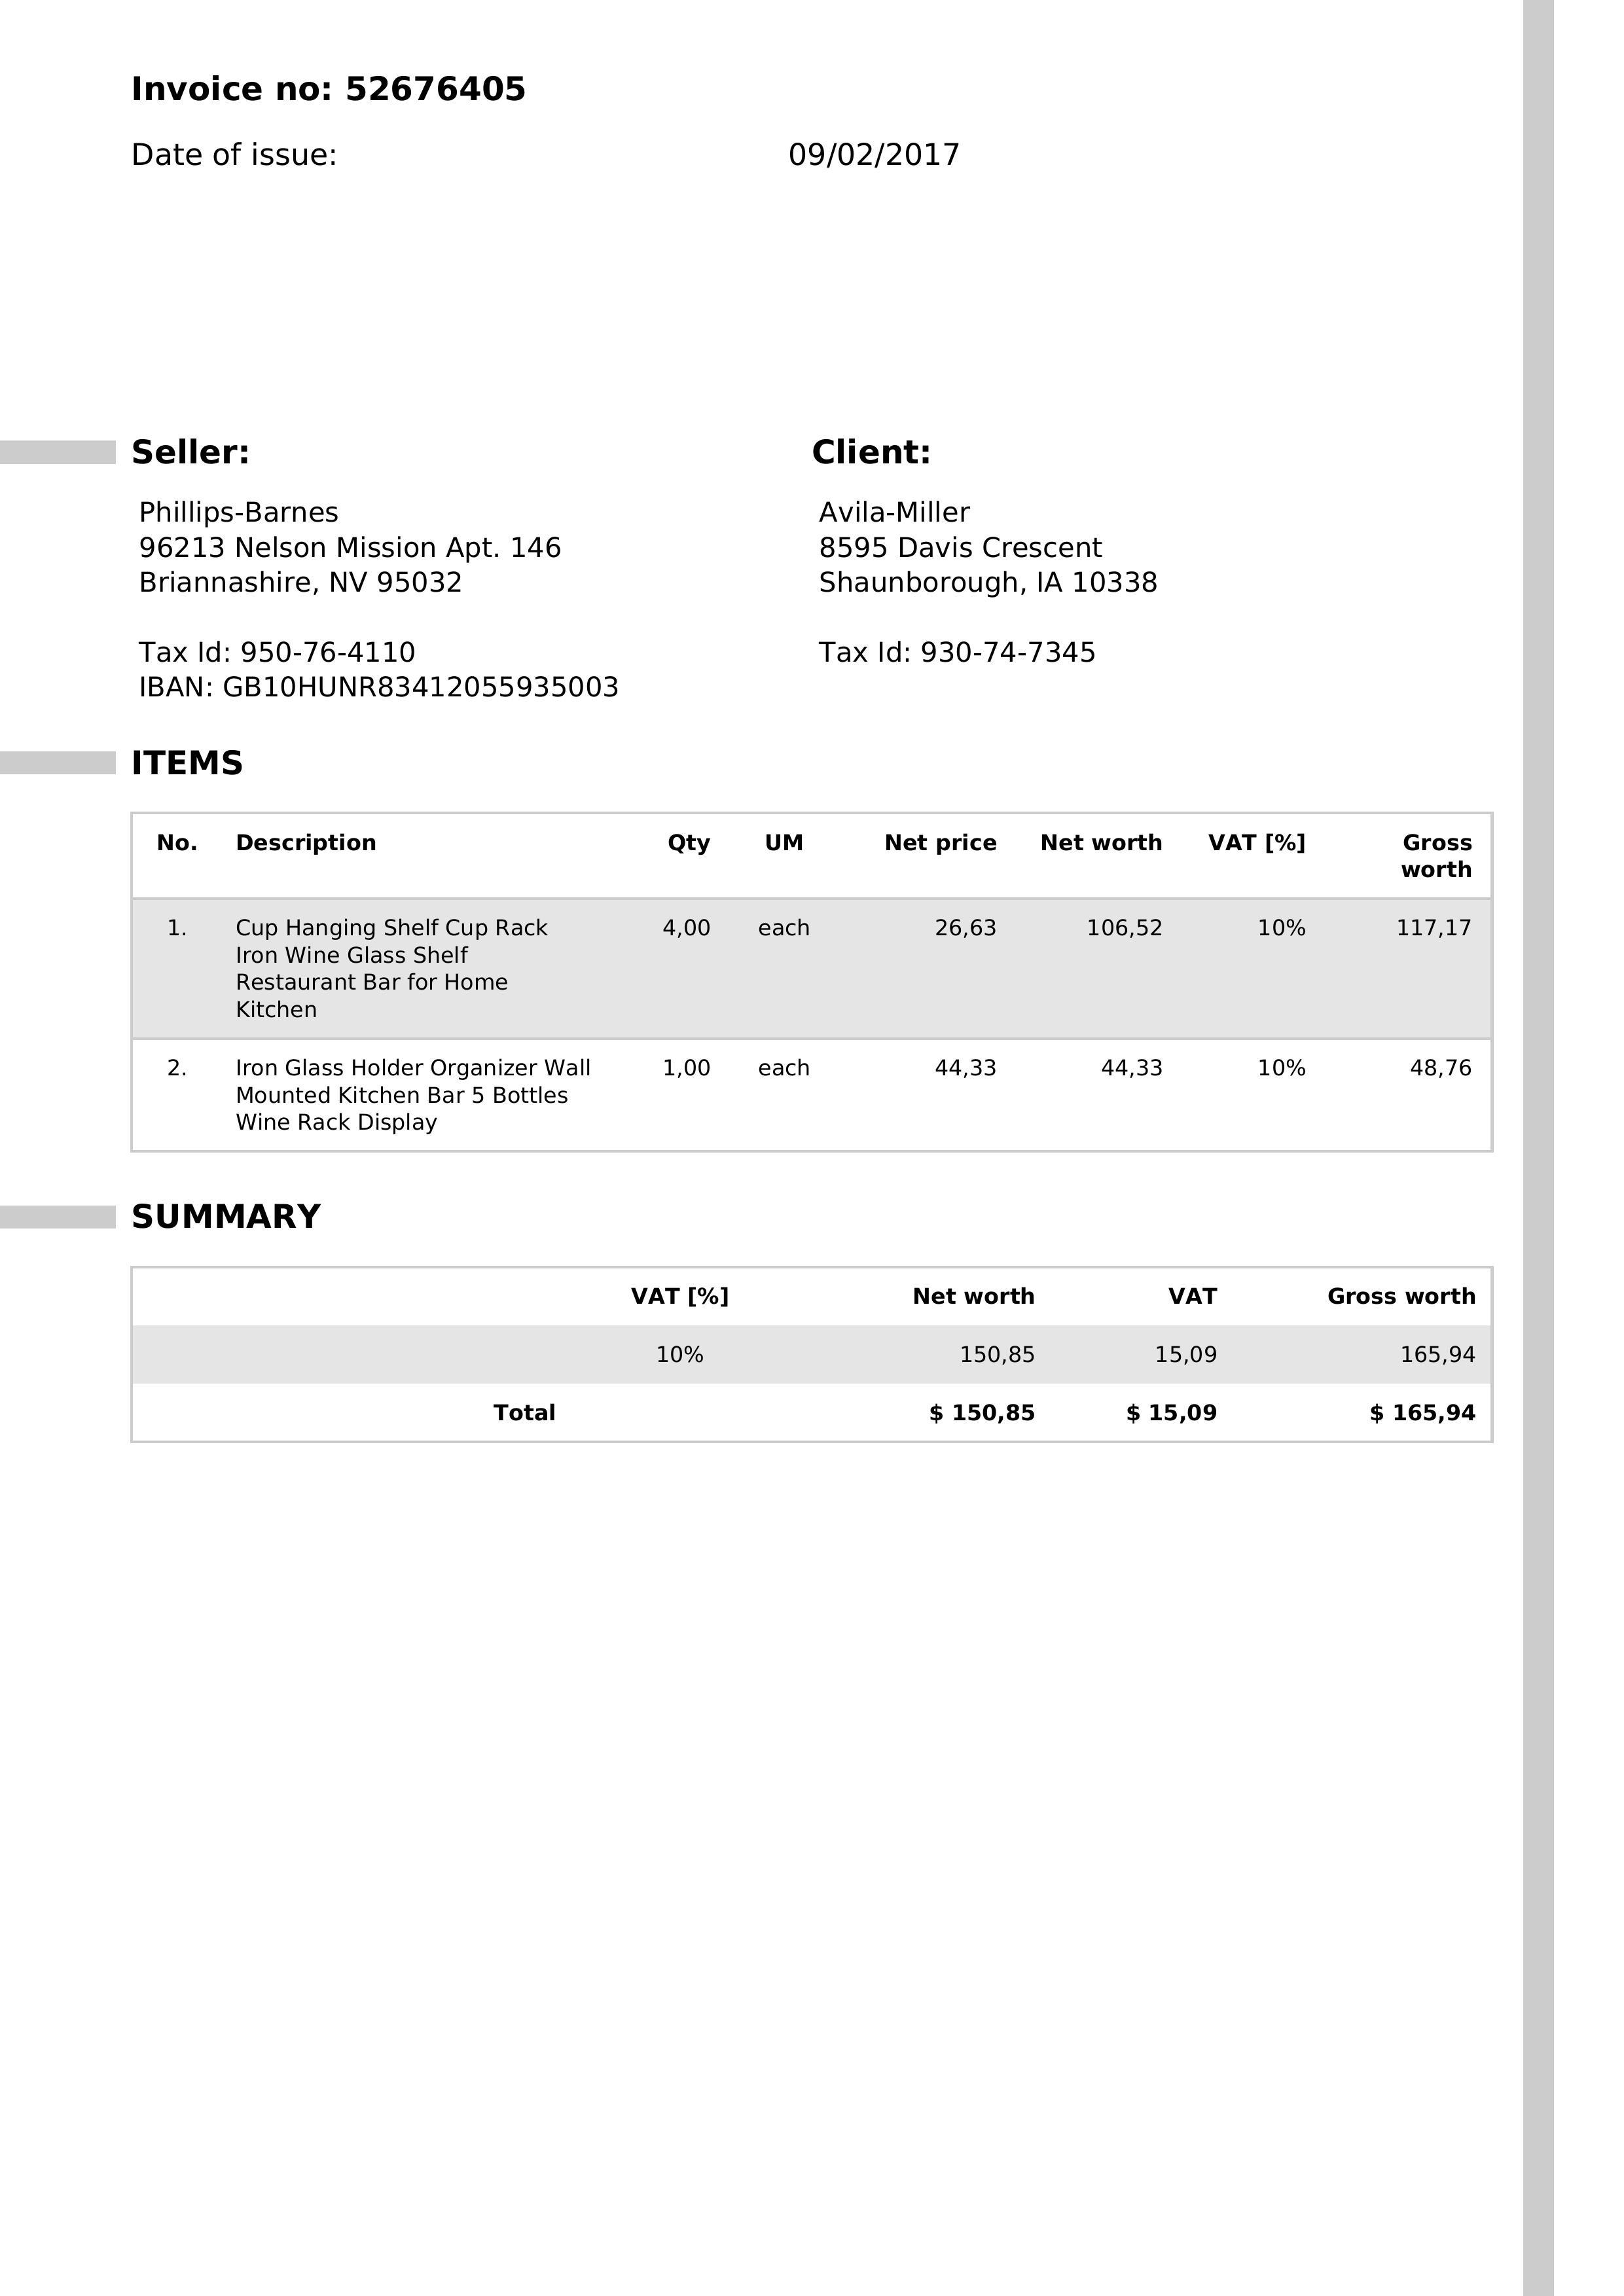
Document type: Invoice